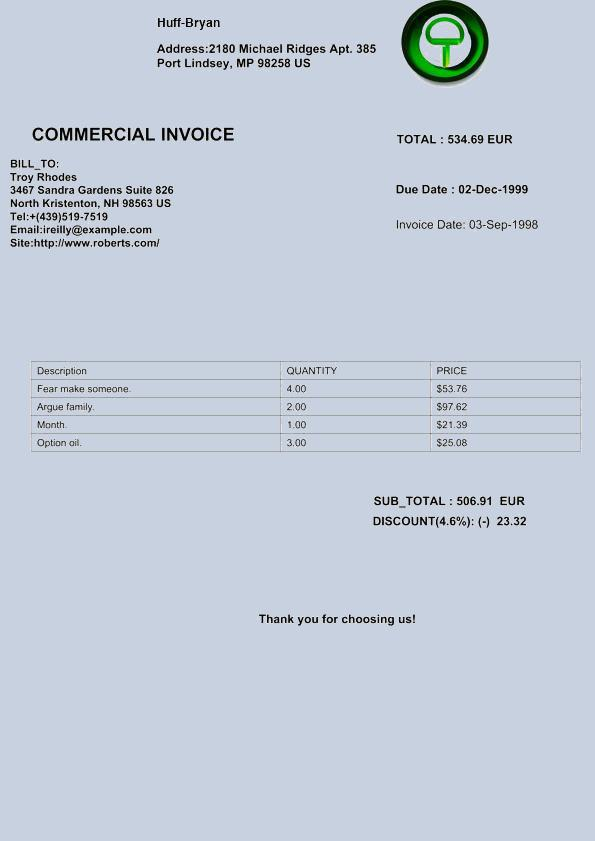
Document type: Invoice